Question: Describe the condition in detail:
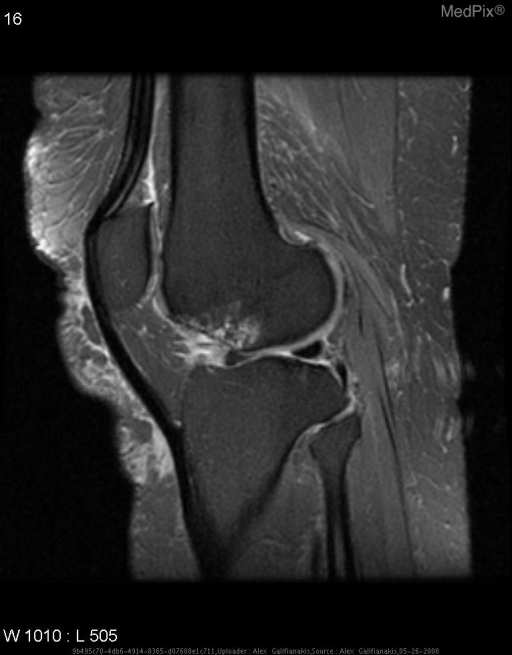
Answer: The disease is discussed as: Spontaneous osteonecrosis of the knee (SONK) is an idiopathic cause of knee pain commonly seen in osteoporotic women older than 50.  This entity should not be confused with osteonecrosis secondary to steroid use, alcoholism, etc.  SONK occurs spontaneously, but likely is the result of microtrauma and/or vascular comprimise.

The clinical presentation is very similar to more common entities such as degenerative joint disease or meniscal degeneration.  Patients commonly present with acute medial joint pain.

SONK typically involves the medial femoral condyle, but can affect the lateral femoral condyle or the tibial plateaus.  SONK of the tibial plateau may be associated with meniscal injury.

Plain radiographs often are normal, but may demonstrate a spectrum of findings such as flattening of the articular surface, subchondral lucency, an/or sclerosis.  SONK shows increased uptake on nuclear bone scan.  MR findings consist of long T2 signal associated with edema and necrosis.  The overlying articular cartilage may also be abnormal.

Treatment options range from conservative to surgical.  Surgical treatments include core decompression, drilling, and total knee arthroplasty.

*****Reviewed by MAJ Alex Freitas MC, Chief of Musculoskeletal Radiology, TAMC